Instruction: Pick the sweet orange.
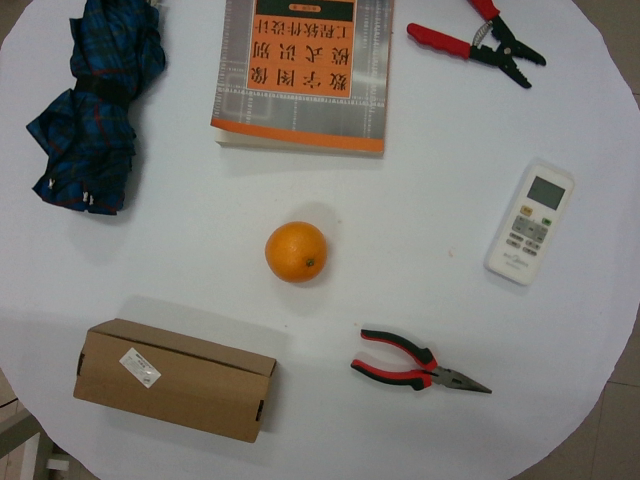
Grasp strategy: vertical